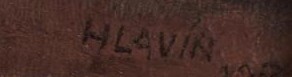
Signature of: jindřich hlavín